Question: Which state is mentioned in the document?
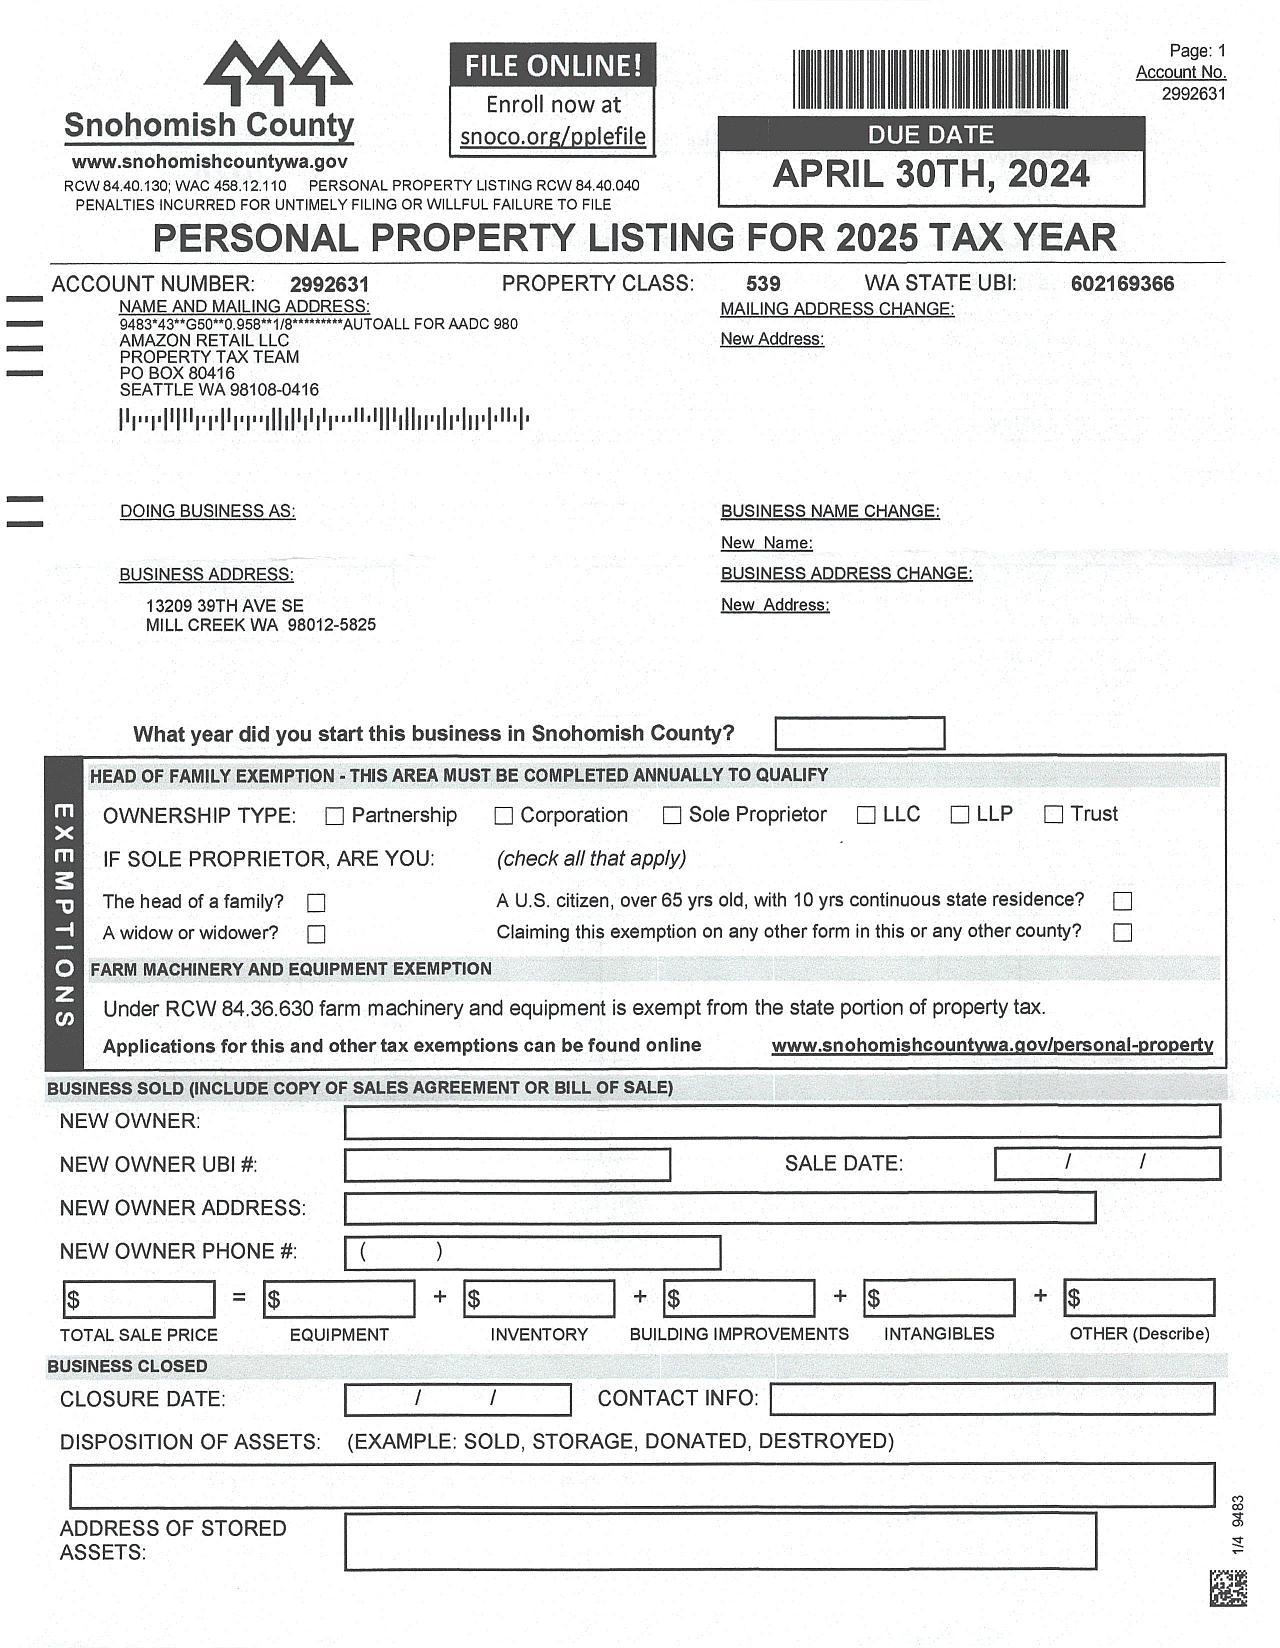
Answer: "WA"